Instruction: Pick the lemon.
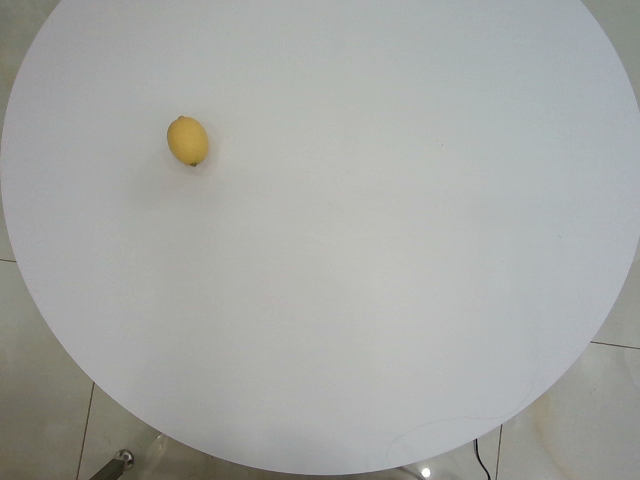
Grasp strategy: vertical